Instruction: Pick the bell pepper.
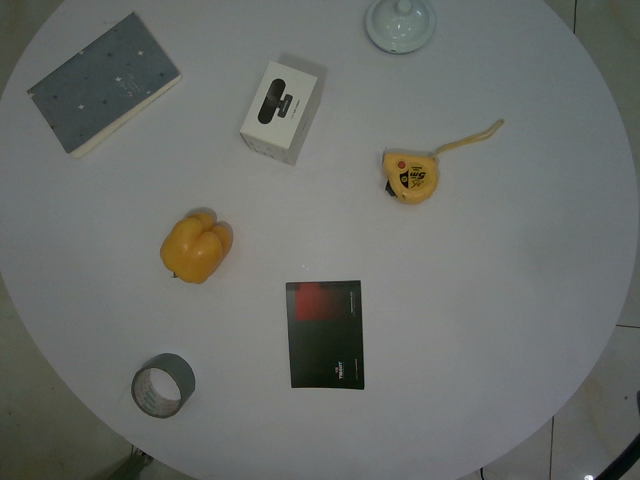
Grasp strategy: vertical